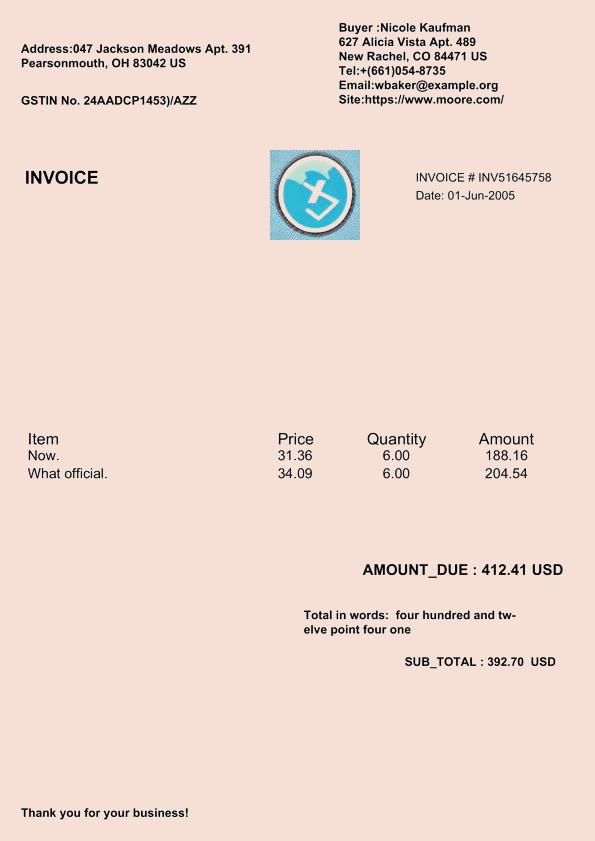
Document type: Invoice